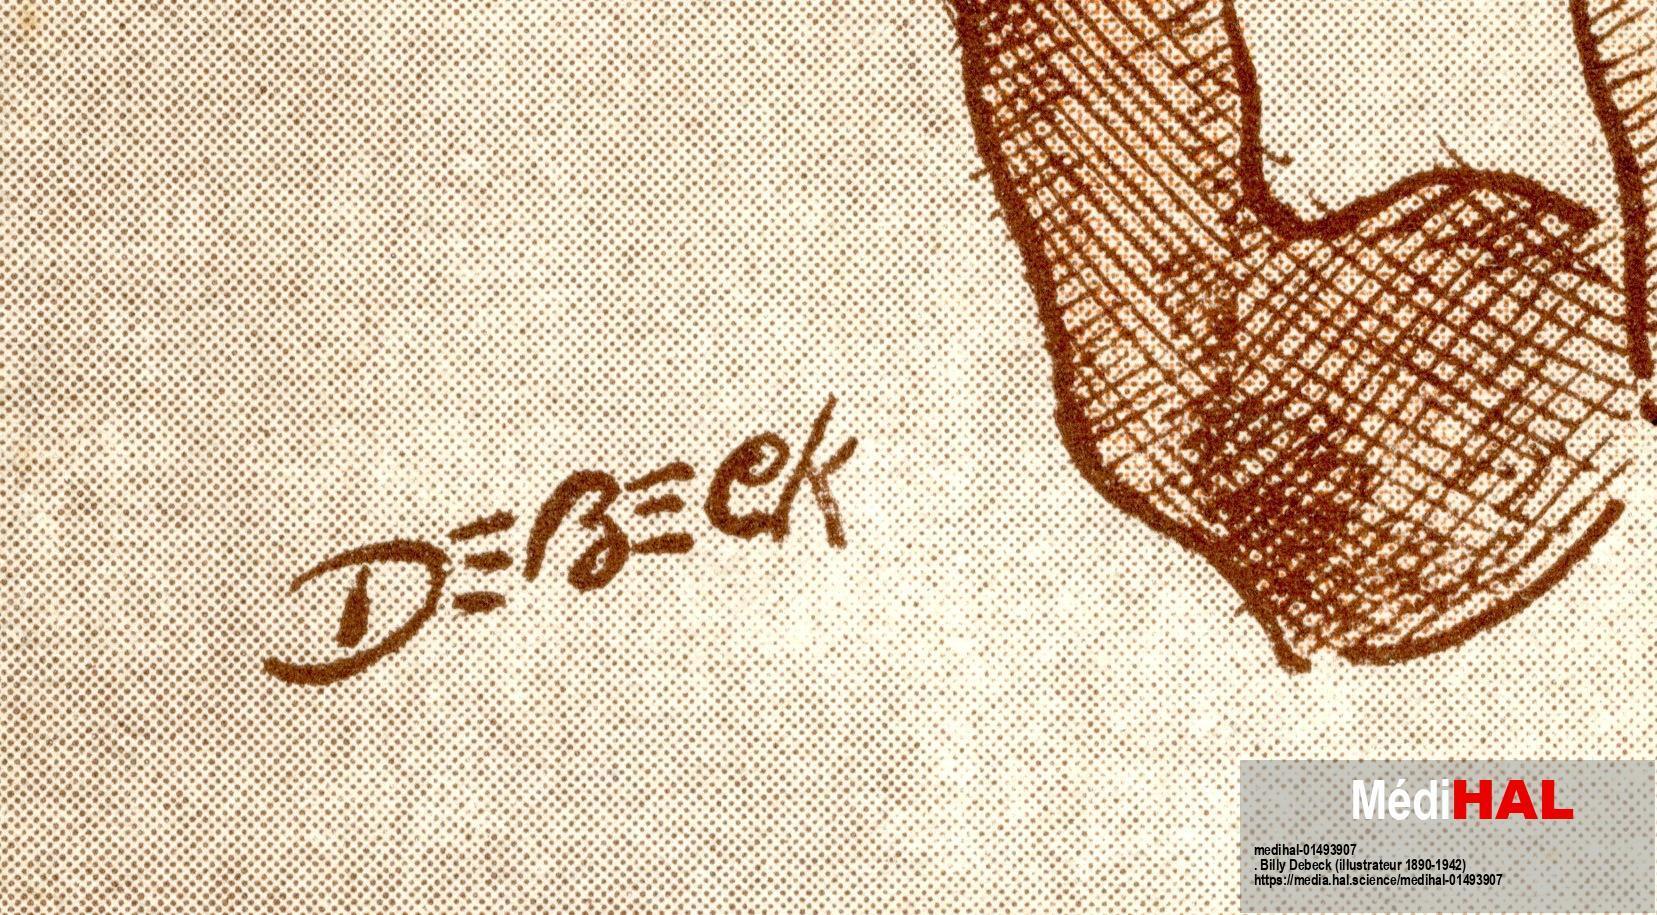
Signature of: billy debeck